Question: What is the appraised value of the property as recorded in the document?
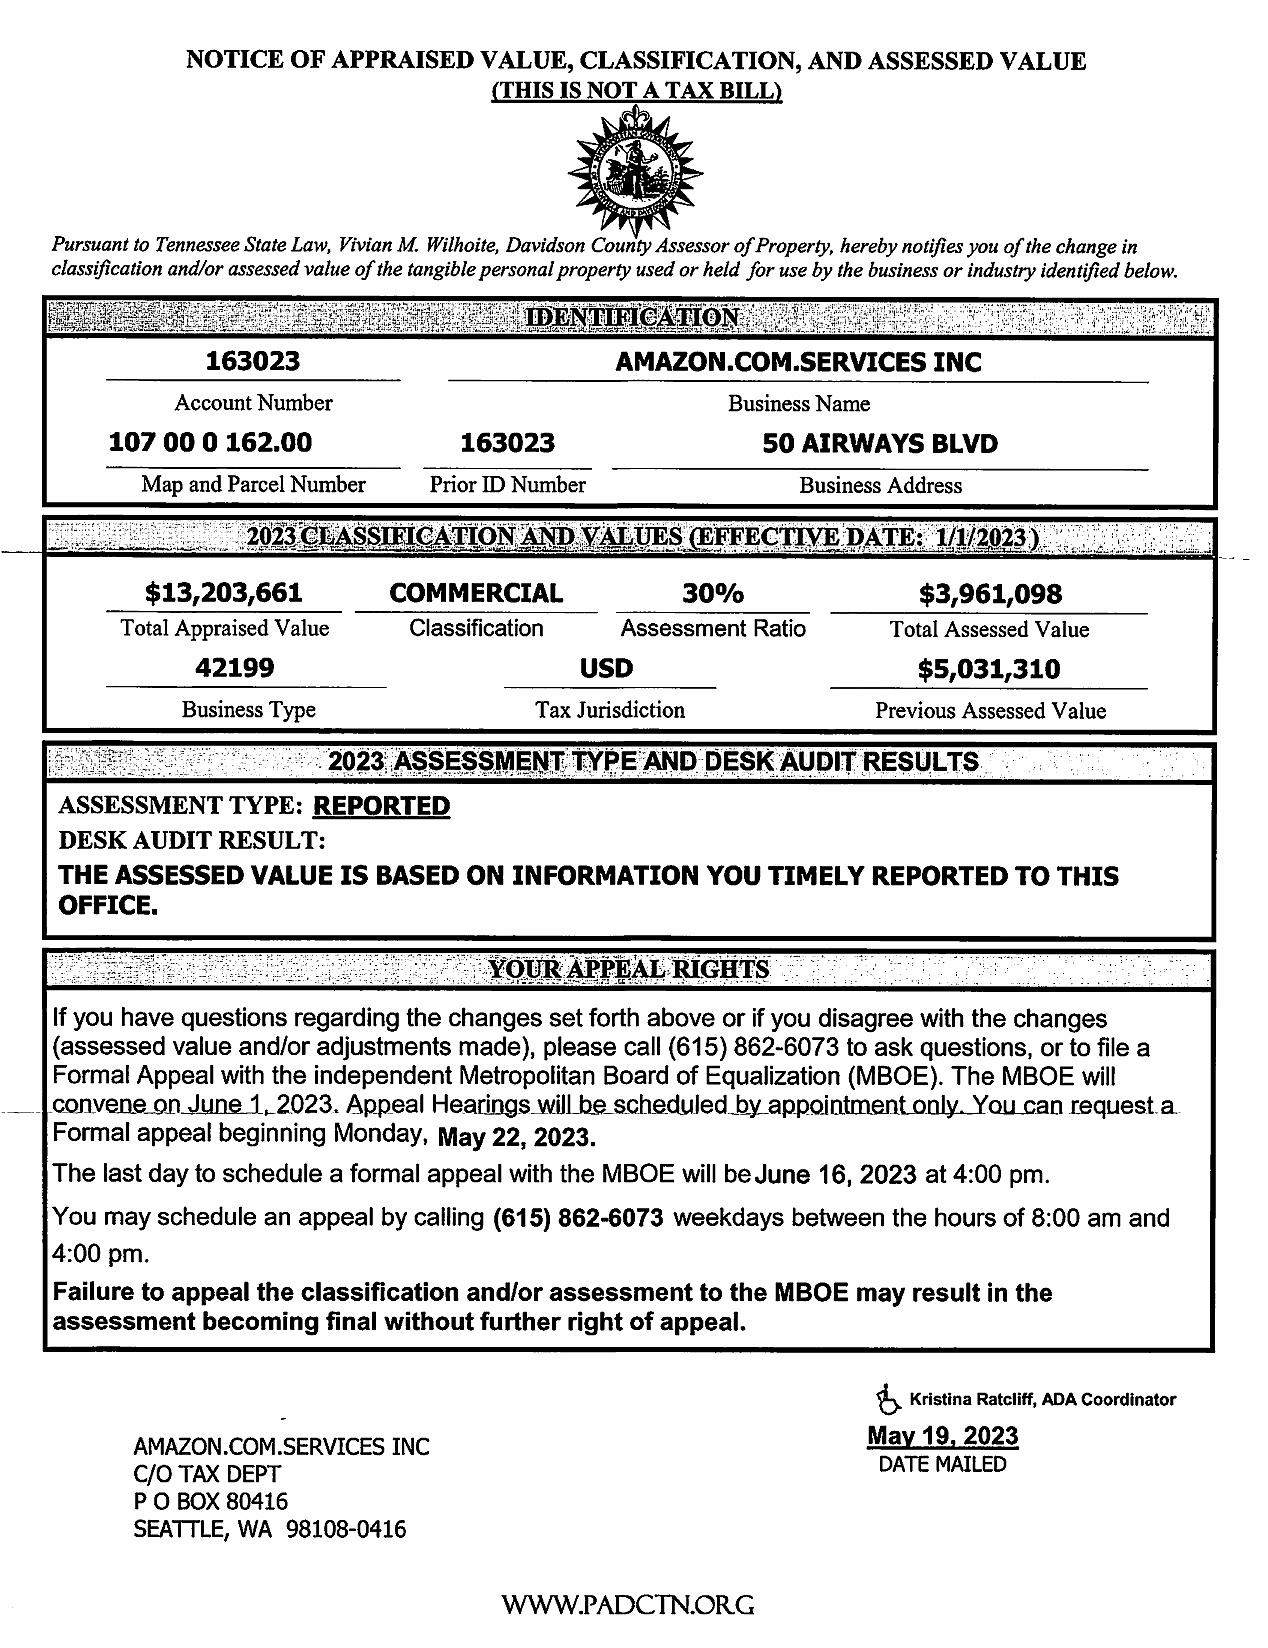
Answer: "$13,203,661 "